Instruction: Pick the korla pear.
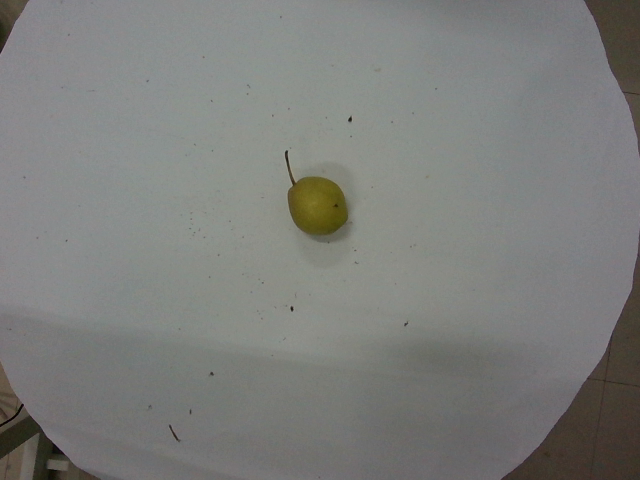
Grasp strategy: vertical